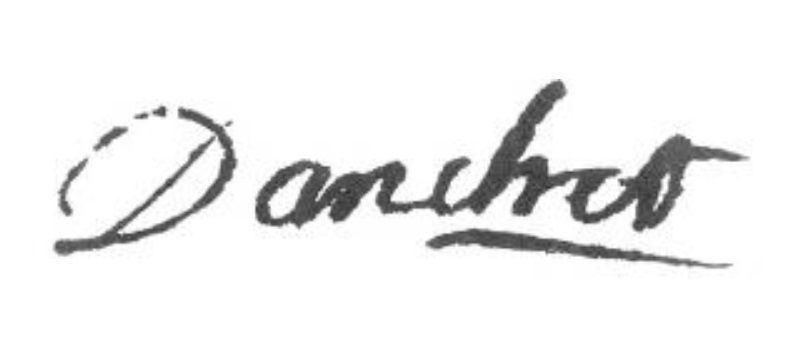
Signature of: antoine danchet